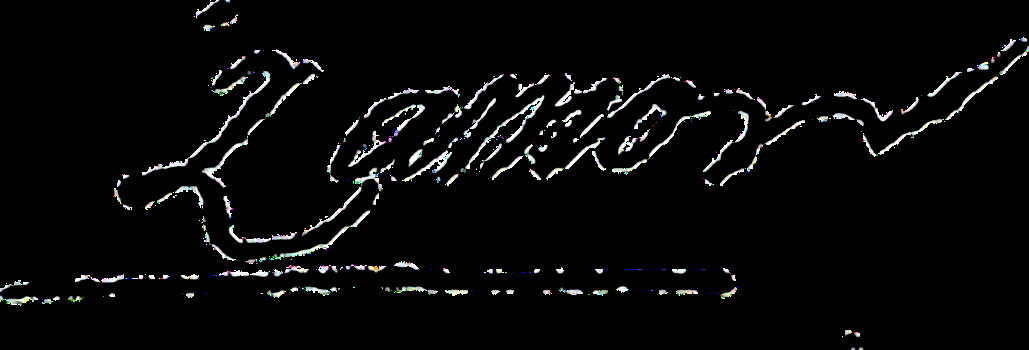
Signature of: zamor